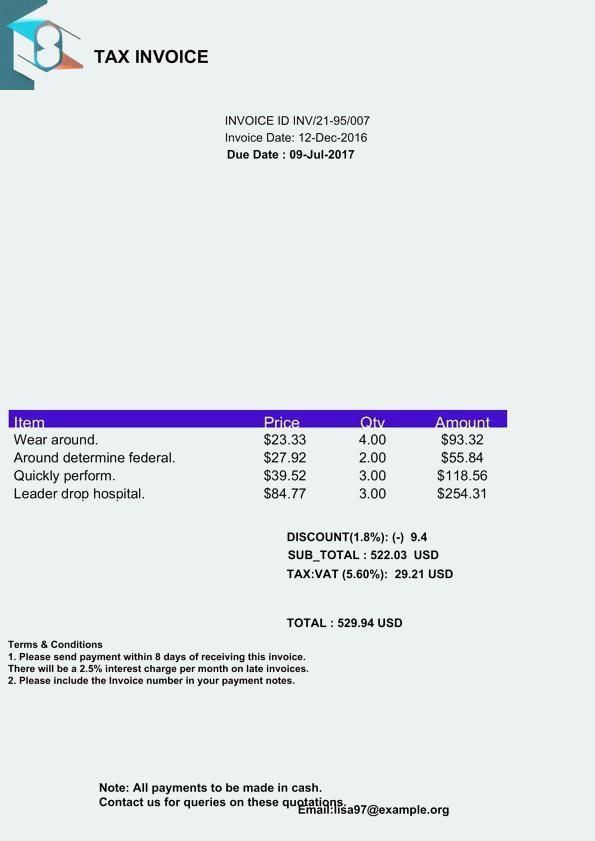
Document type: Invoice